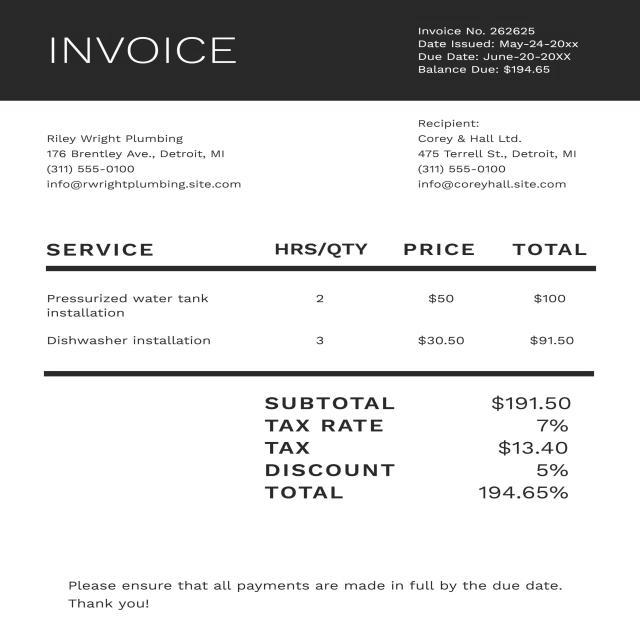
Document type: Invoice